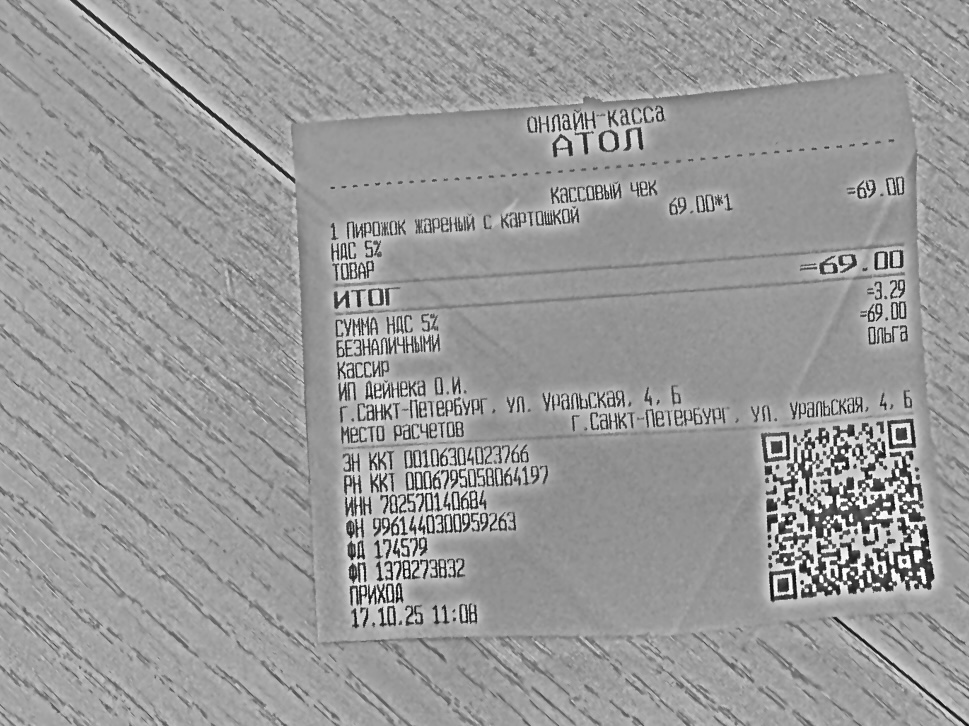
Продавец: ИП Дейнека О.И.
ИНН: 782570140684
Дата: 17.10.25
Товары: 1 Пирожок жареный с картошкой
Количество: 1
Цена: 69.00
Сумма: 69.00
Итого: 69.00